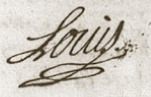
Signature of: louis dauphin of france